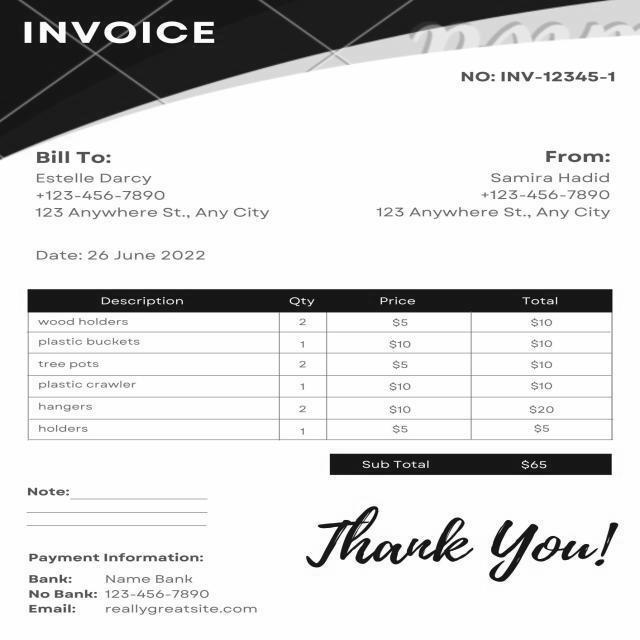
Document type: Invoice